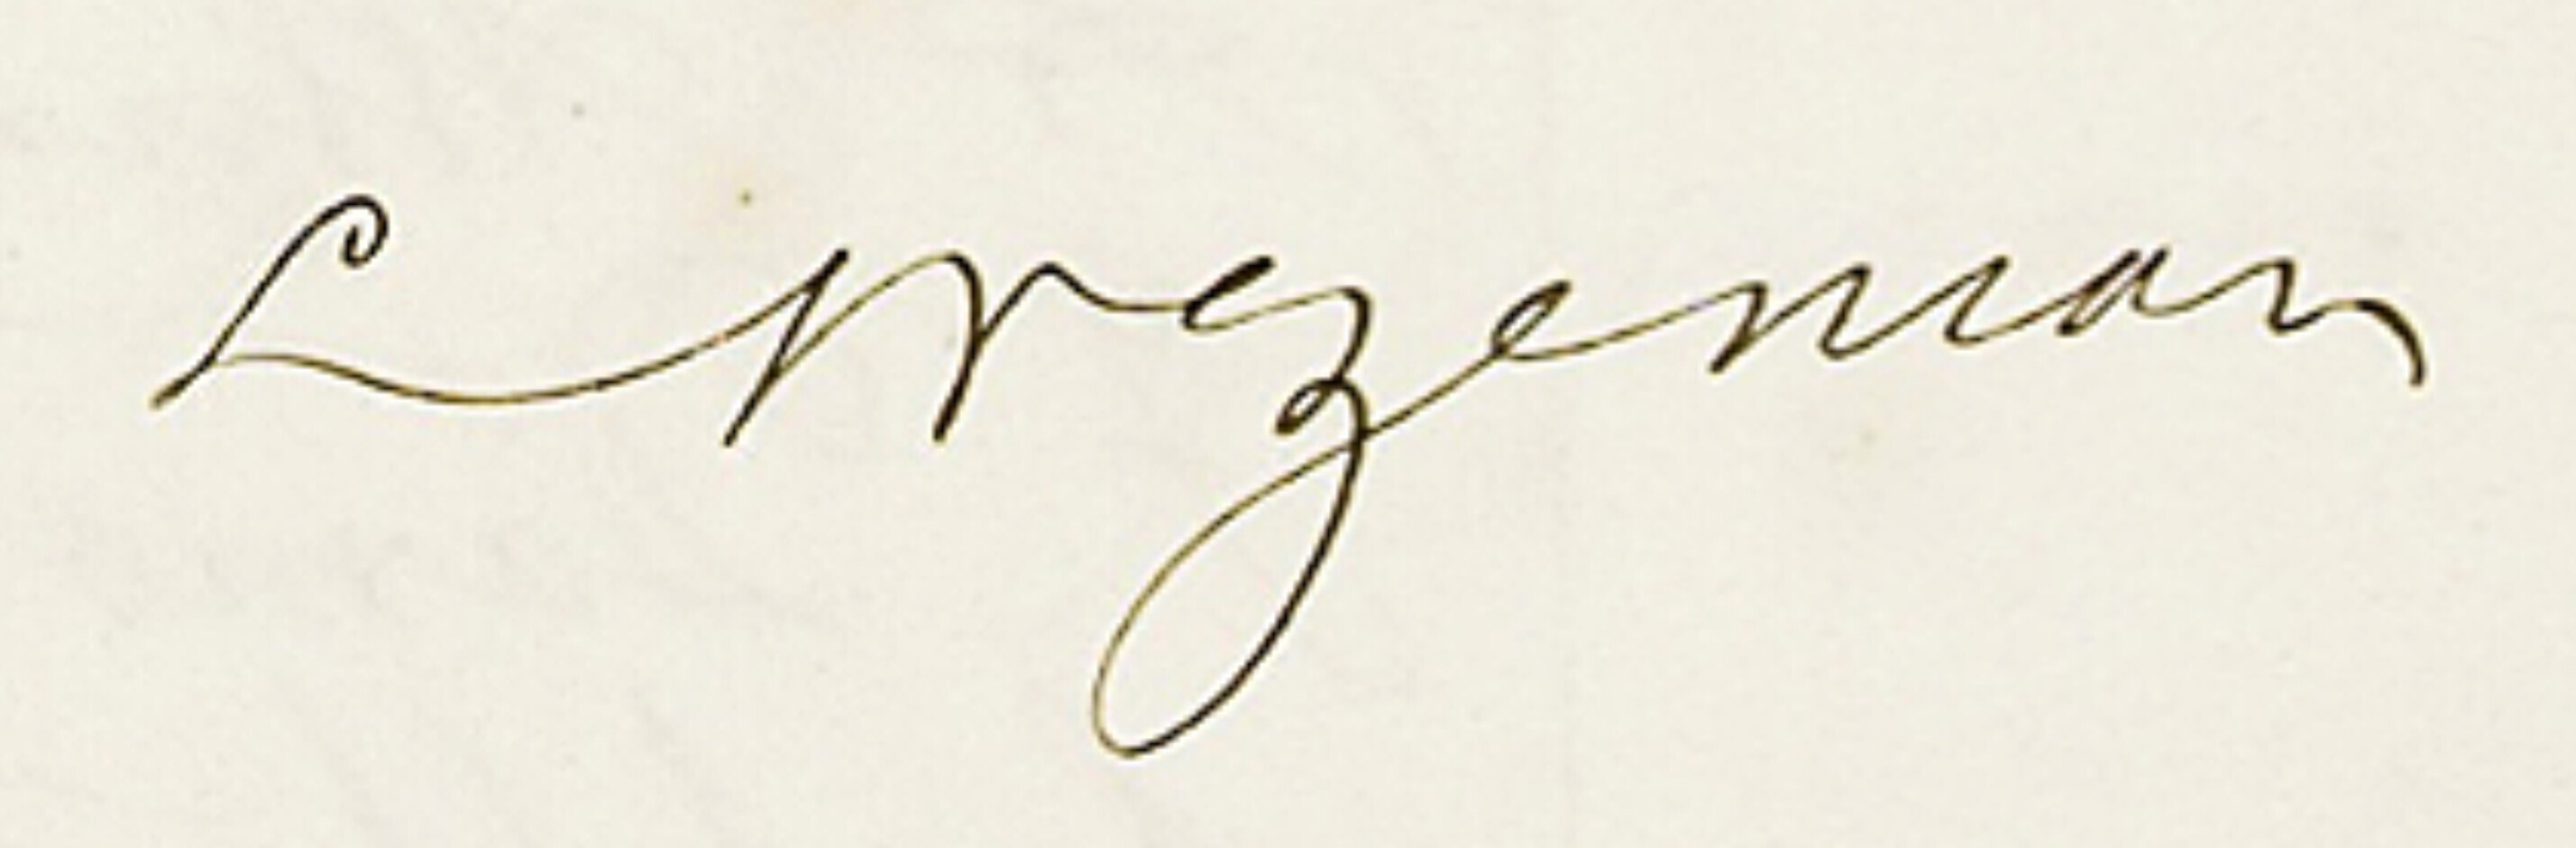
Signature of: lodewijk wezeman